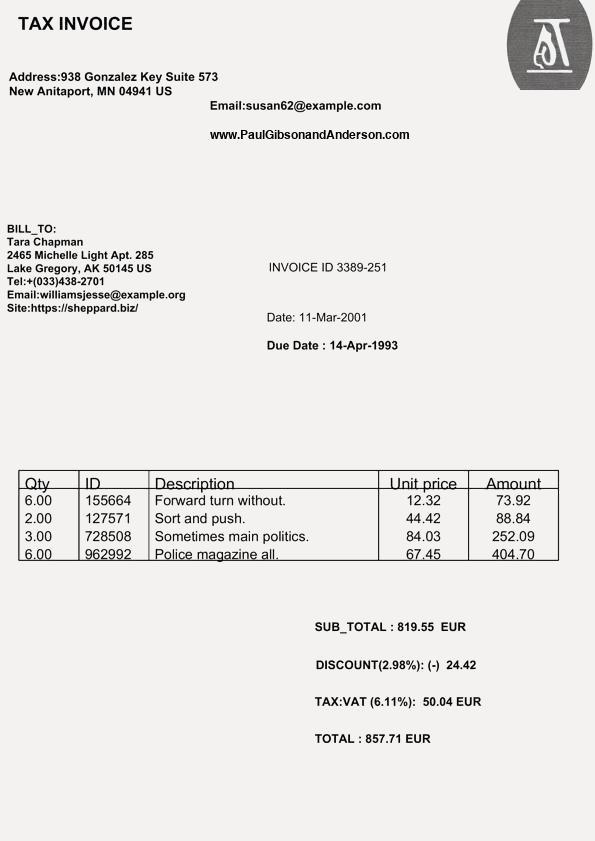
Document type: Invoice